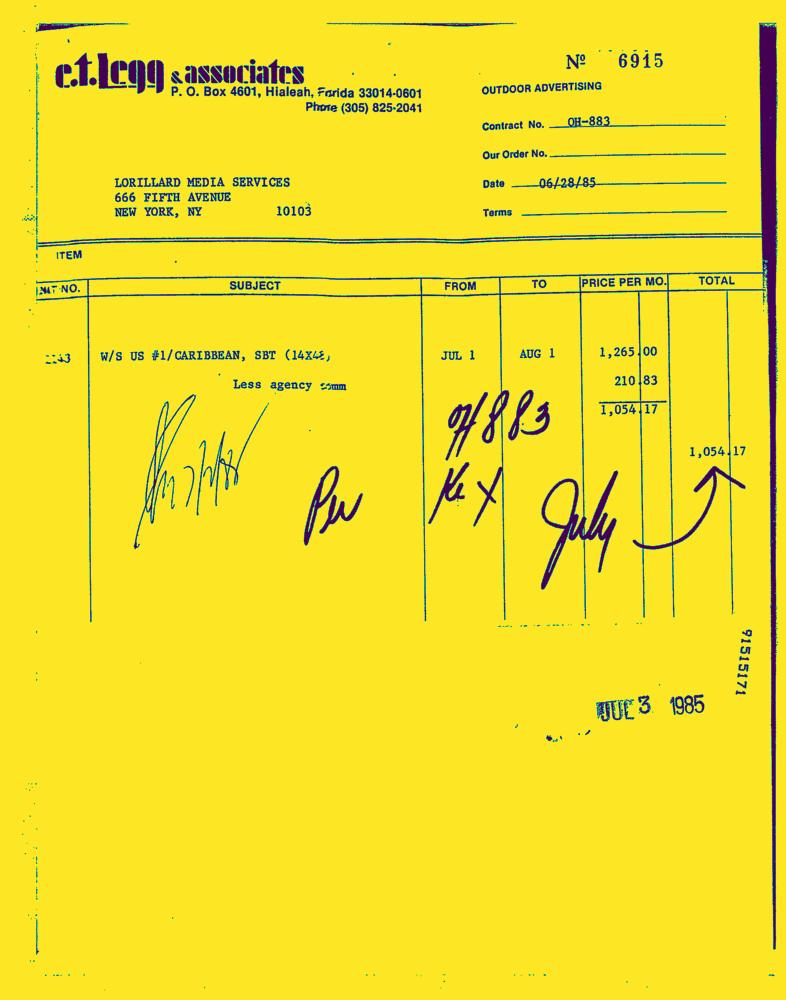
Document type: Invoice-Doc